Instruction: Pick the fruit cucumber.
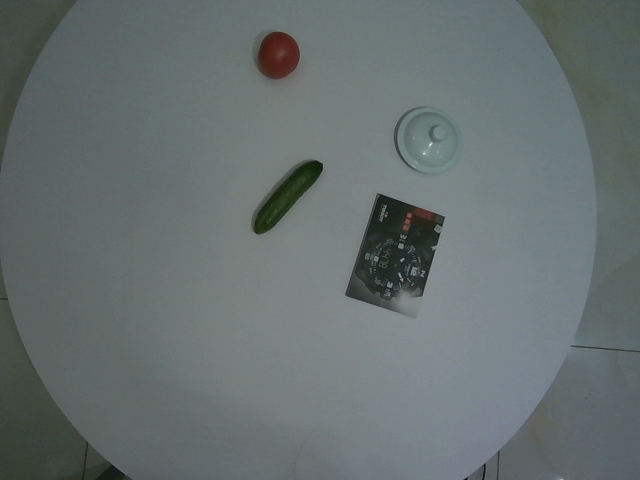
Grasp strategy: vertical